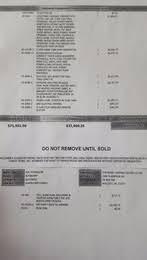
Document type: Invoice